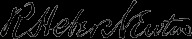
Signature of: r heber newton